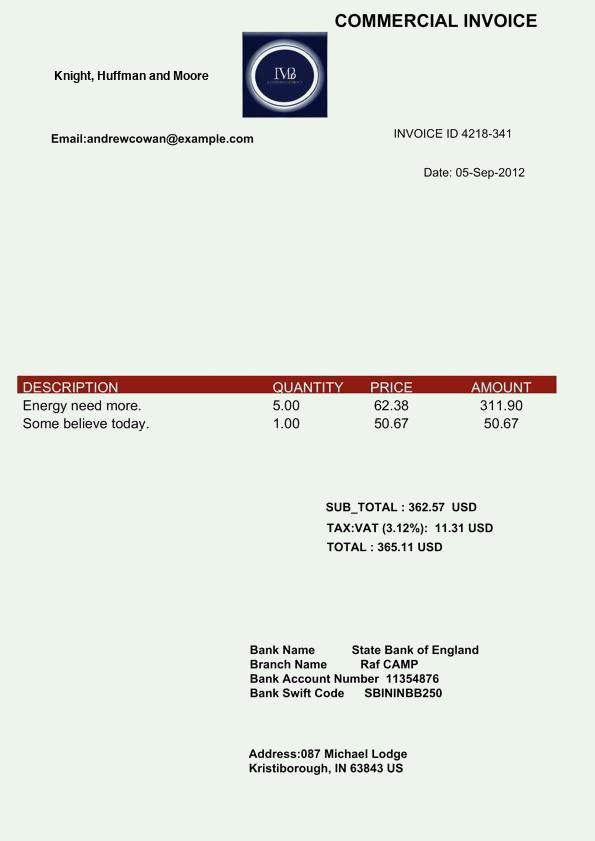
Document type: Invoice